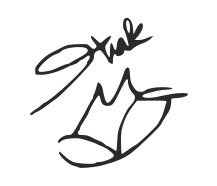
Signature of: shakira